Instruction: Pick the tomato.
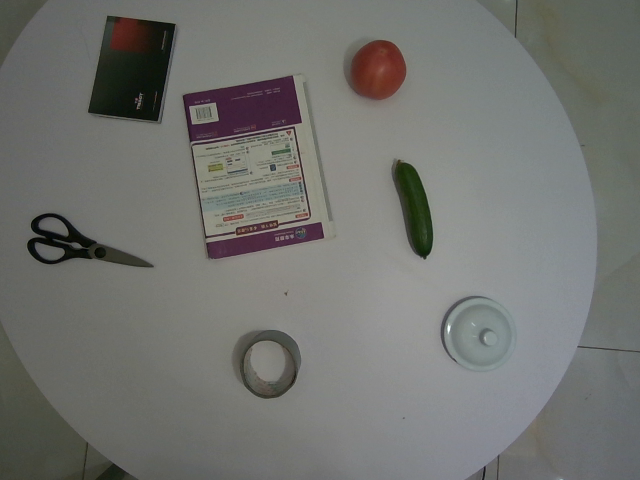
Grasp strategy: vertical